Question: What is the property identification or parcel number listed?
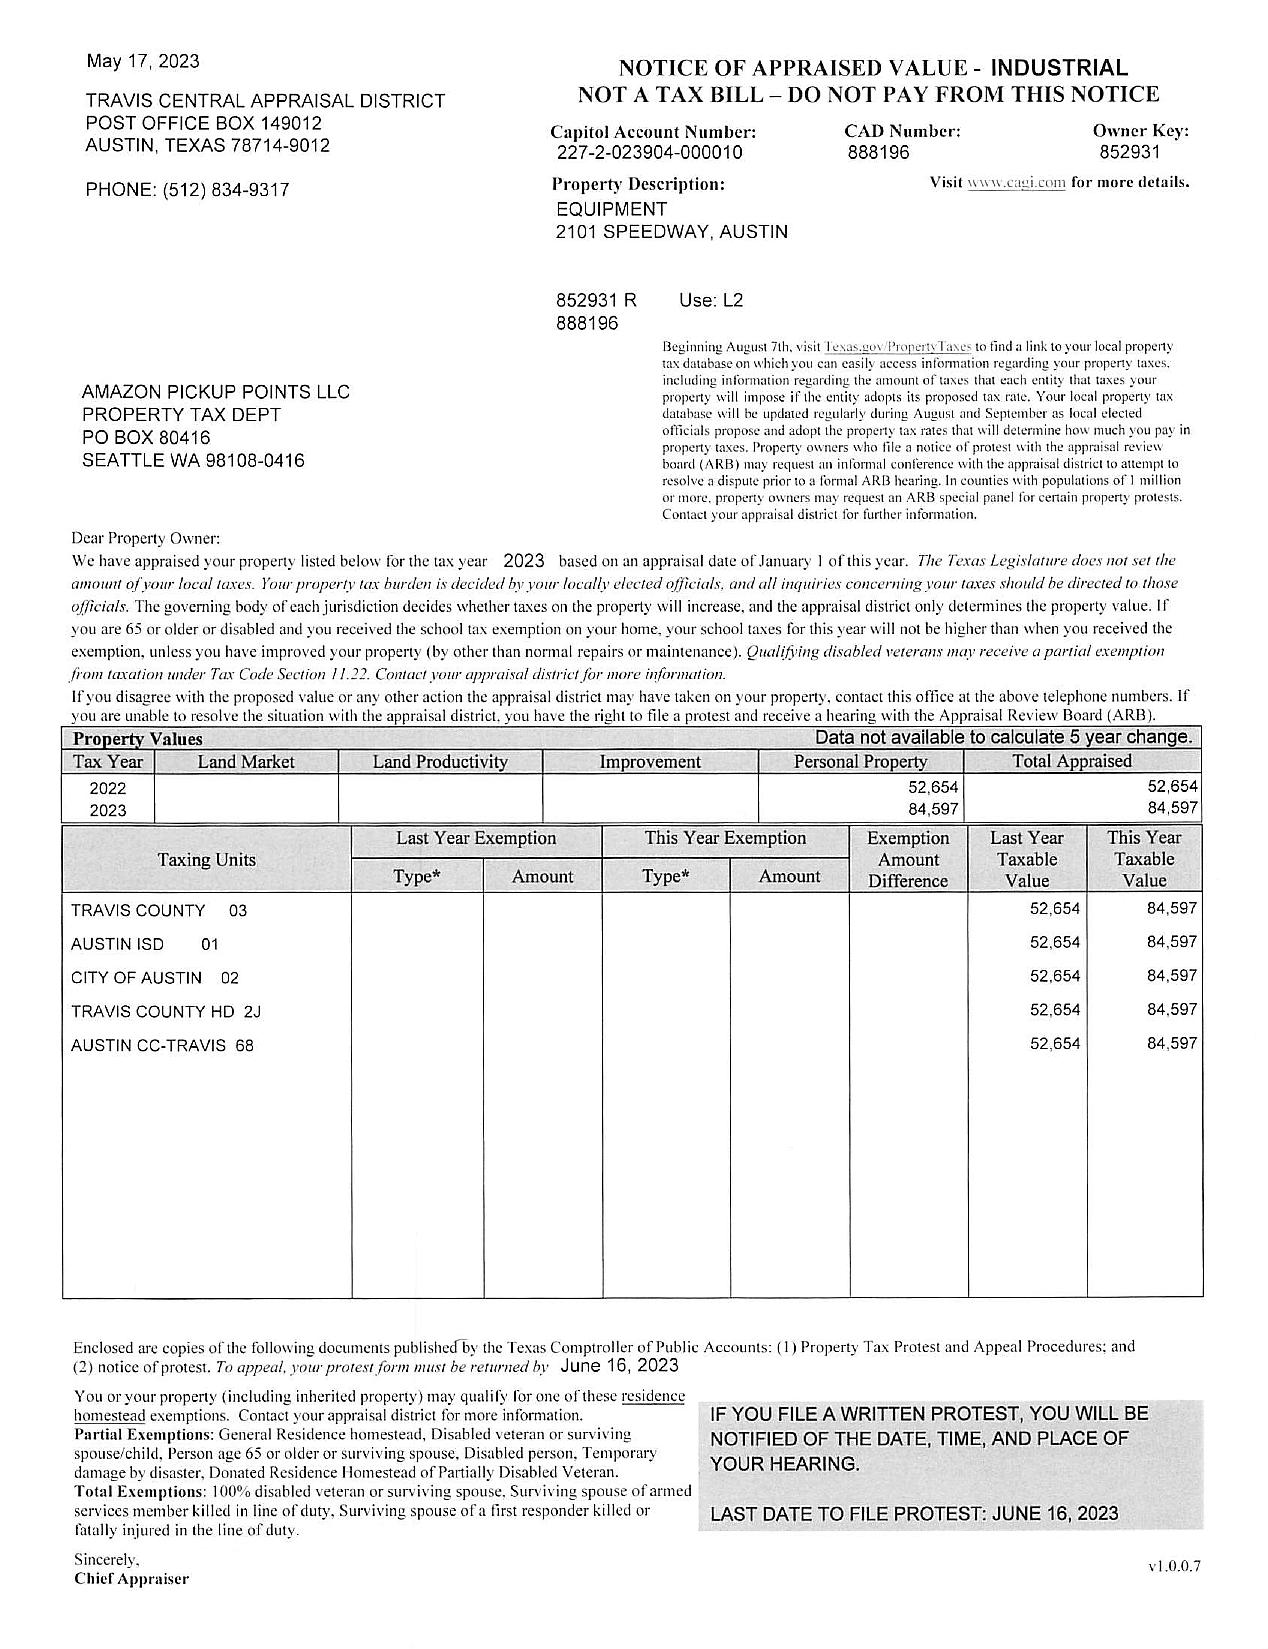
Answer: "888196"